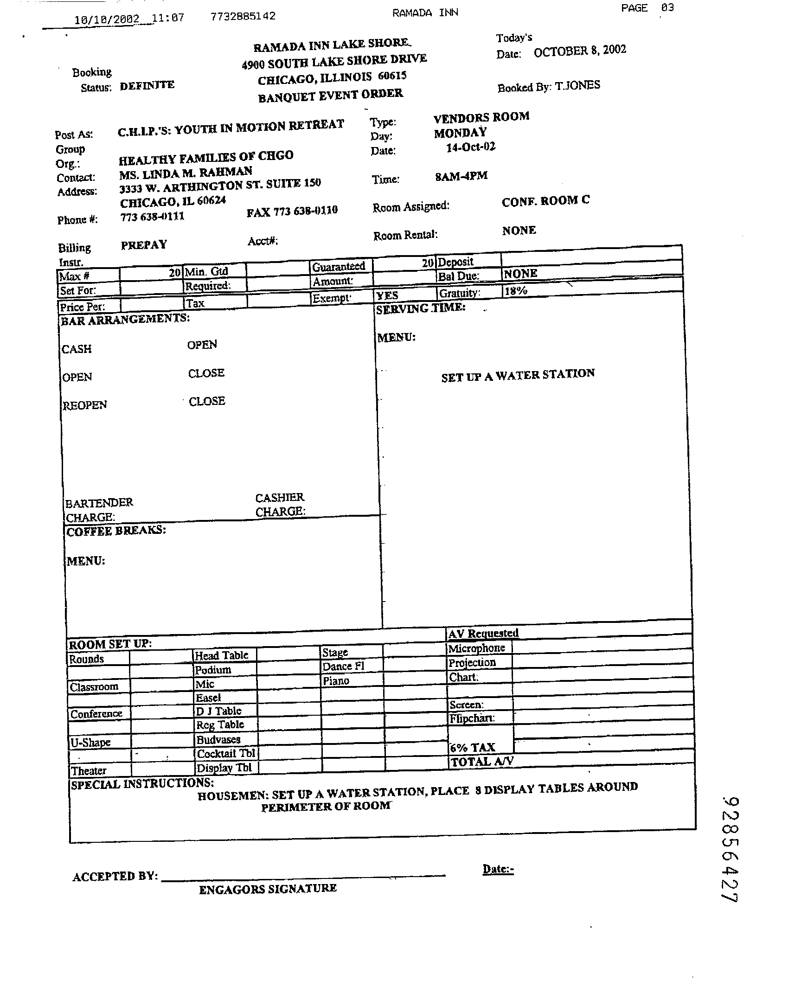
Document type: Invoice